Question: What do the imaging results show?
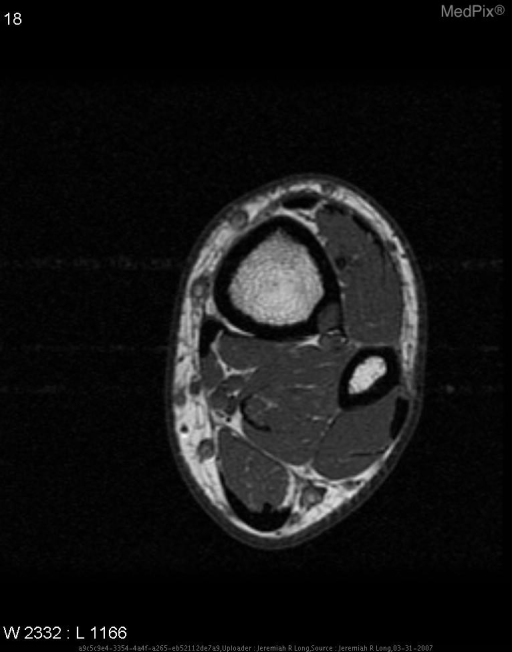
Answer: The imaging shows Frontal and lateral radiographs of the left ankle demonstrate a small longitudinal well circumscribed cortically based lytic lesion at the lateral aspect of the distal tibial metaphysis.  The lesion has sclerotic borders, somewhat scalloped inferiorly and medially, no periosteal reaction, and it has no appreciable associated soft tissue abnormality.  There is no fracture or dislocation.

Selected MRI images demonstrate the lesion is isointense to muscle on both T1 and T2 weighted images, does not demonstrate fat supression.  It shows mild uniform enhancement with gadolinium.

The soft tissues and remainder of the osseous structures are unremarkable. Selected MRI images demonstrate that the lytic lesion is isointense in signal intensity to muscle on T1 and T2 weighted images, does not demonstrate fat supression and mildy enhances in a uniform fashion following gadolinium.  The soft tissues and remainder of the osseous structures are unremarkable..